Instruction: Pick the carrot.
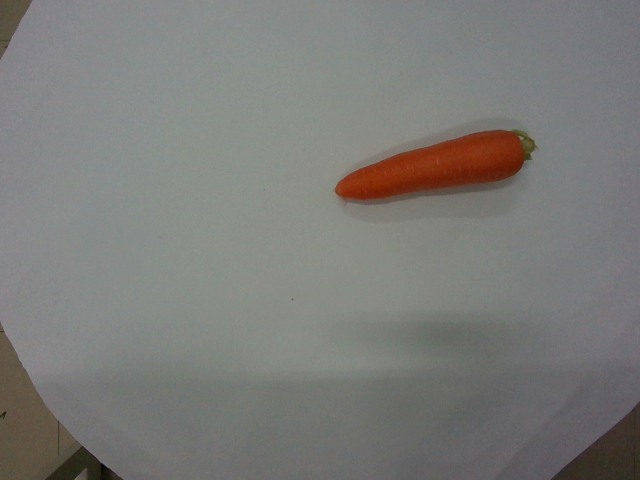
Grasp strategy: vertical